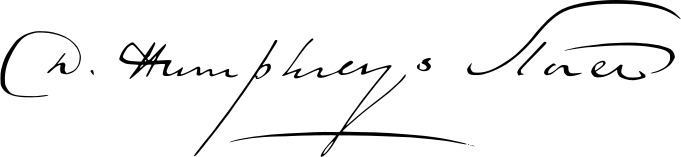
Signature of: david humphreys storer